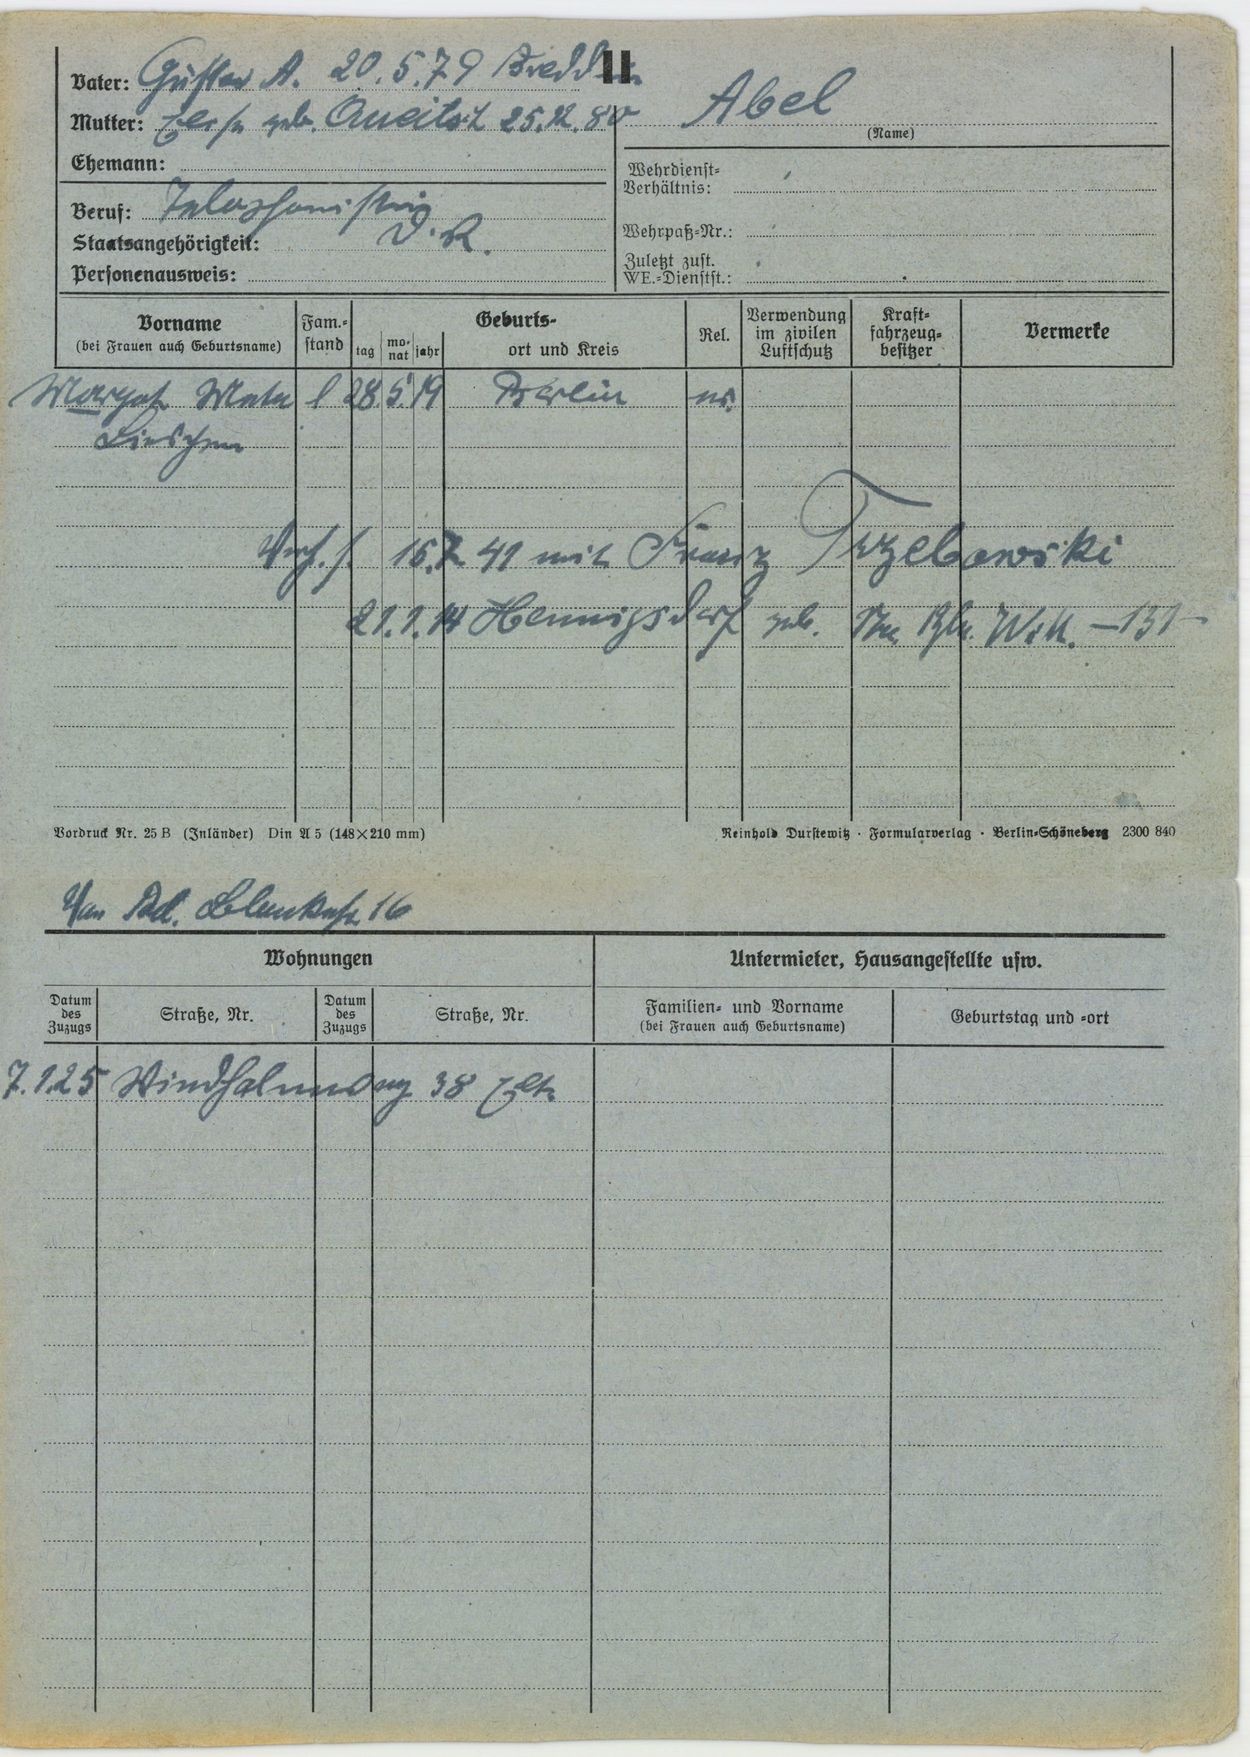
Abel